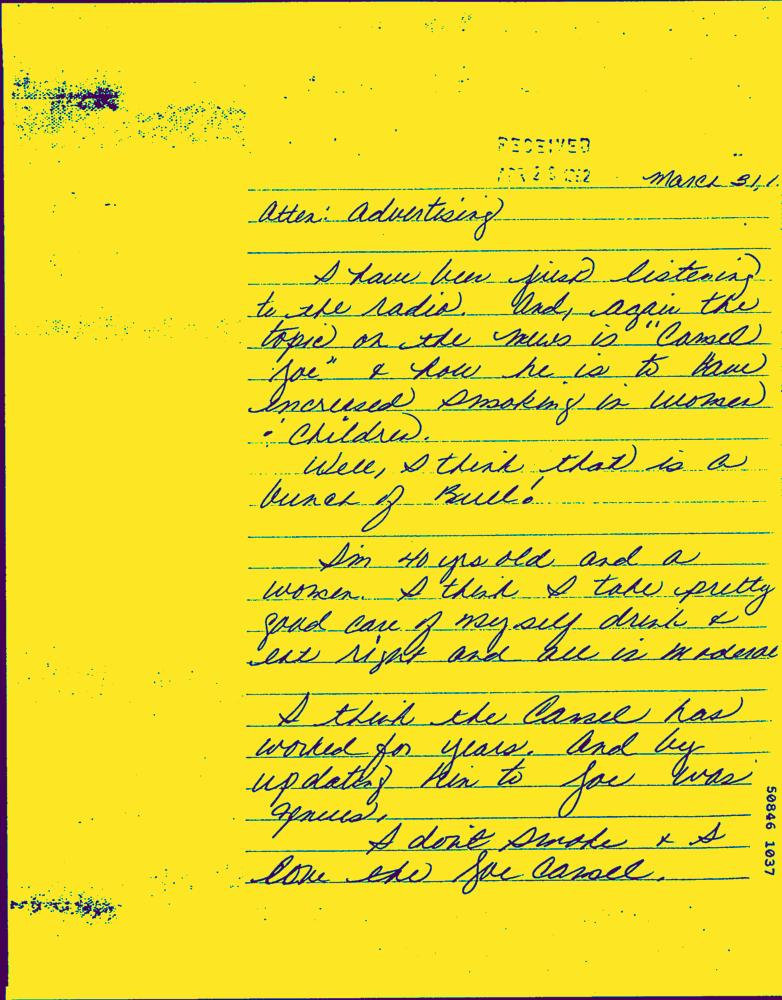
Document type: Hand-Written